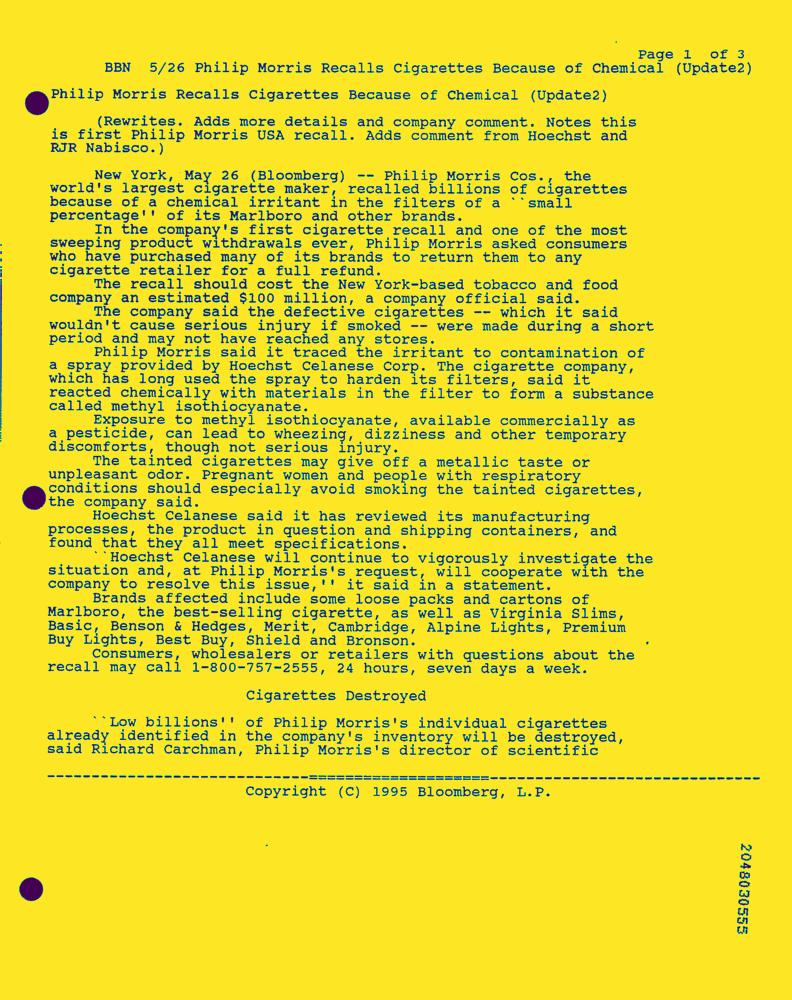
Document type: News-Article